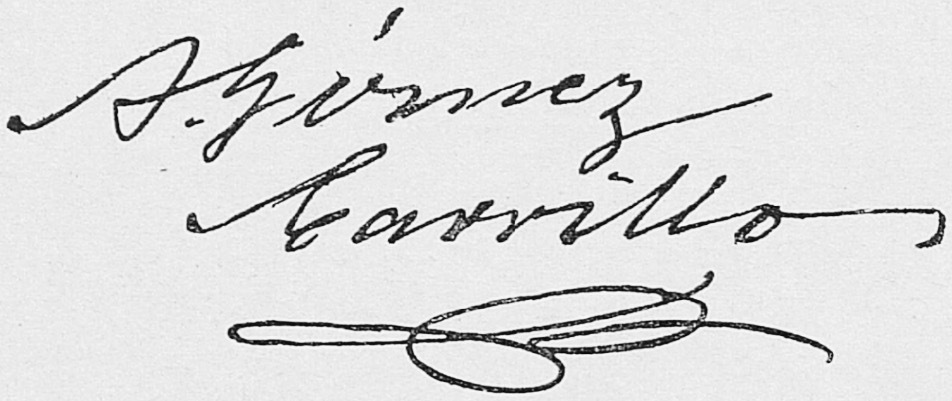
Signature of: agustín gómez